Can you pull out the amount in words, numerical amount, payee's name, date of the cheque, and the bank's name from the image?
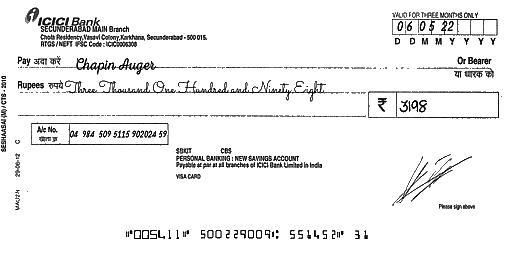
amt_in_words: Three Thousand One Hundred and Ninety Eight
amt_in_figures: 3198
payee_name: Chapin Auger
bank_name: ICICI Bank
cheque_date: 06/05/22